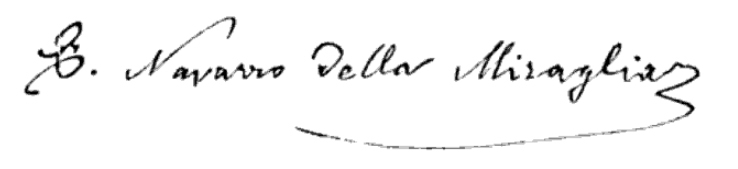
Signature of: emanuele navarro della miraglia